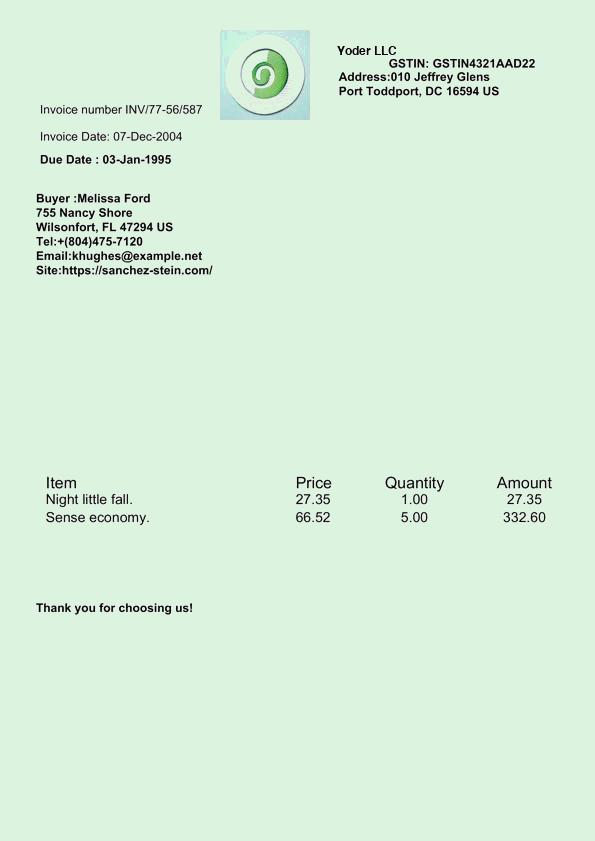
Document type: Invoice